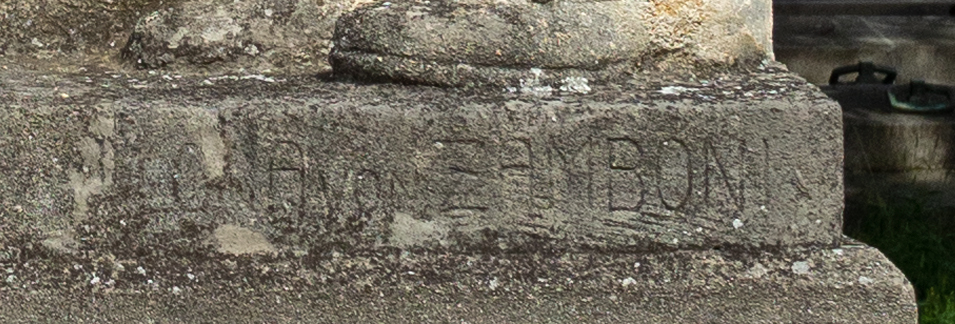
Signature of: lona von zamboni